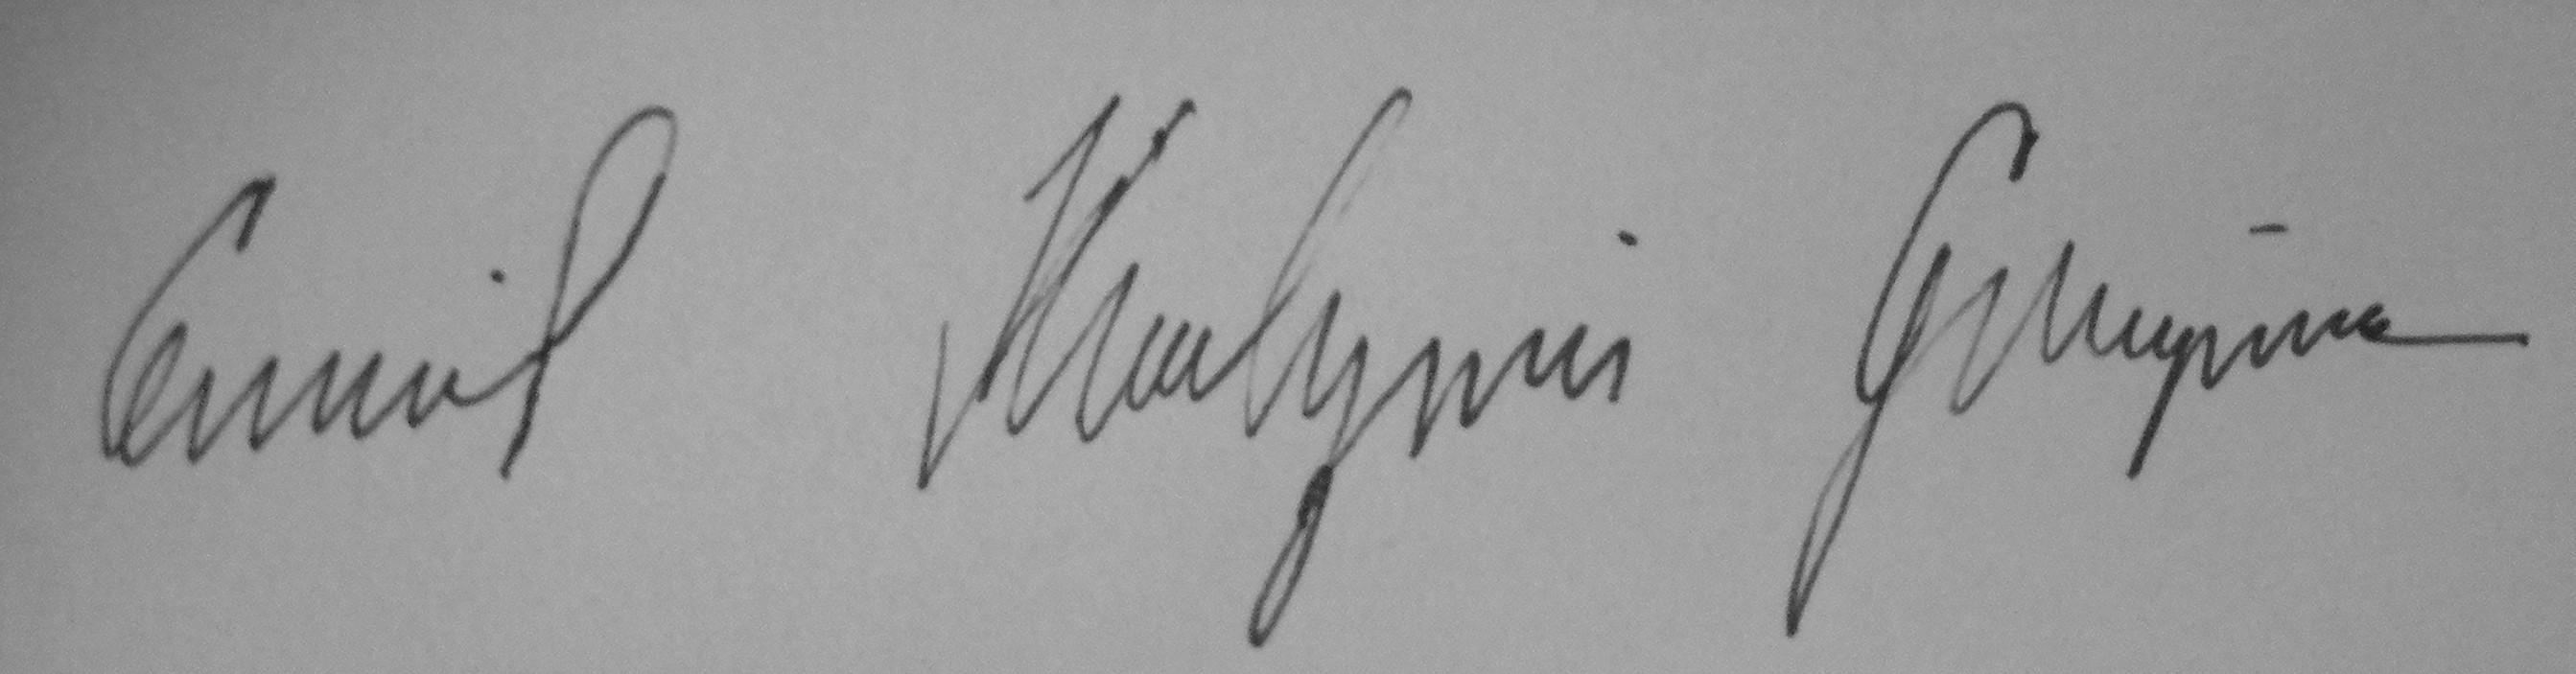
Signature of: emil kolozsvári grandpierre